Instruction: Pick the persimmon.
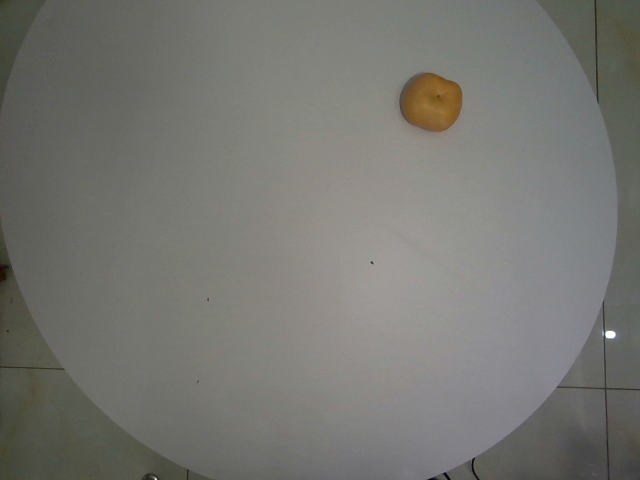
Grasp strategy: vertical